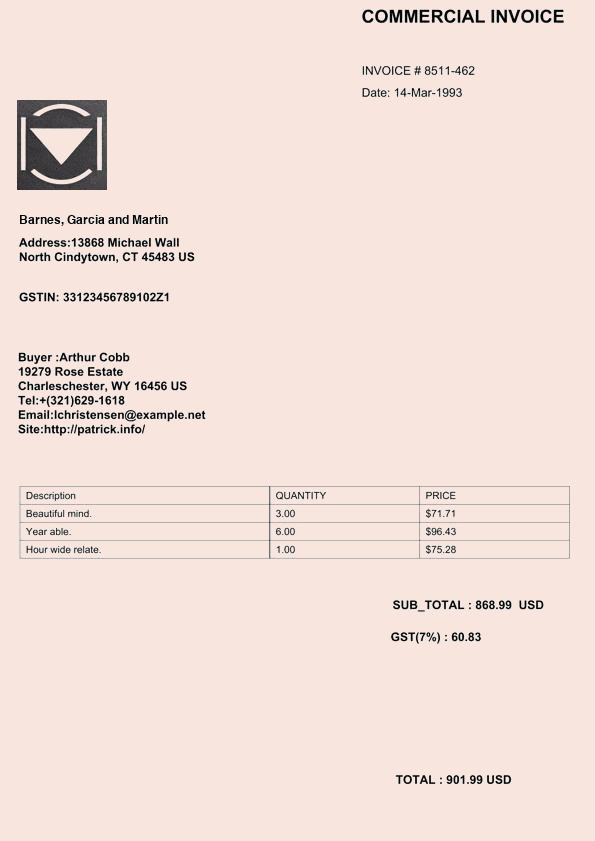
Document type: Invoice